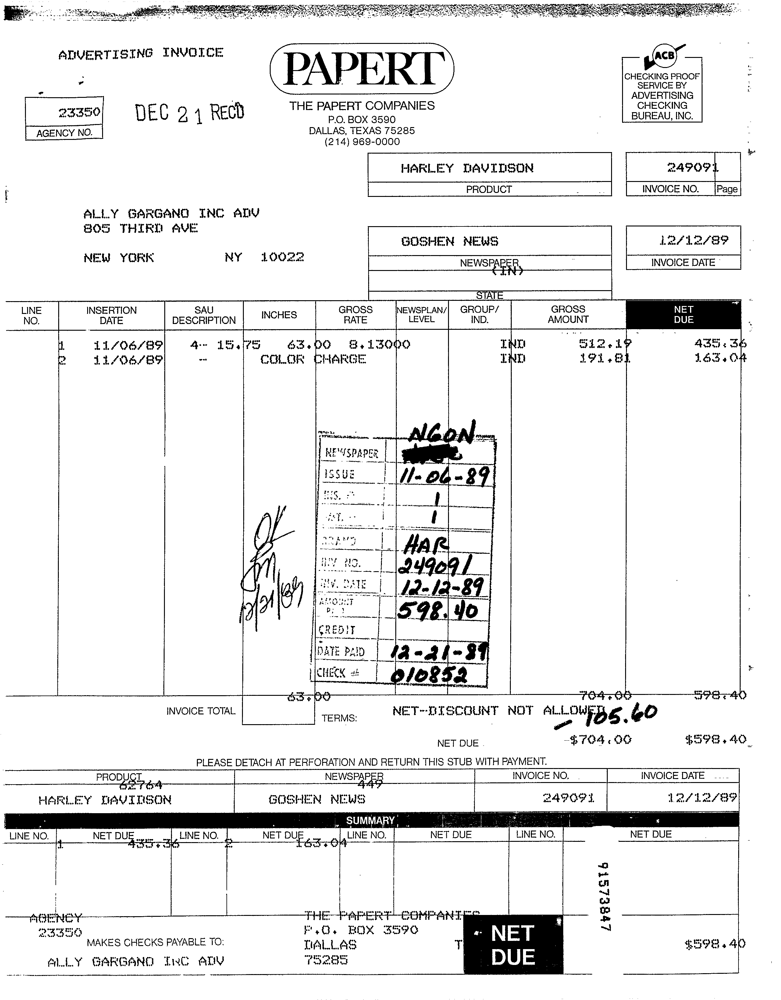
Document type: Invoice